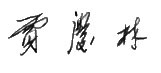
Signature of: jia qinglin